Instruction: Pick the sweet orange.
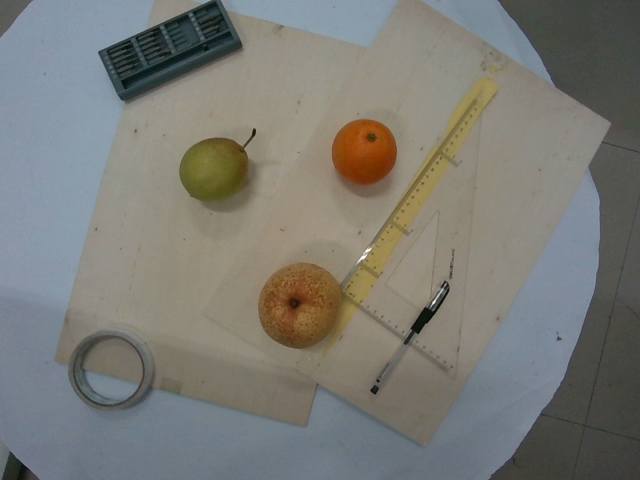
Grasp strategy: vertical